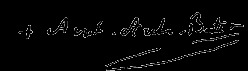
Signature of: ambrose maréchal